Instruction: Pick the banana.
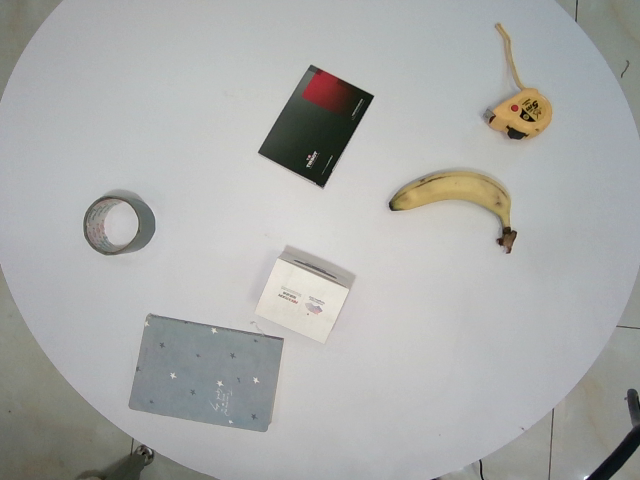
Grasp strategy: vertical